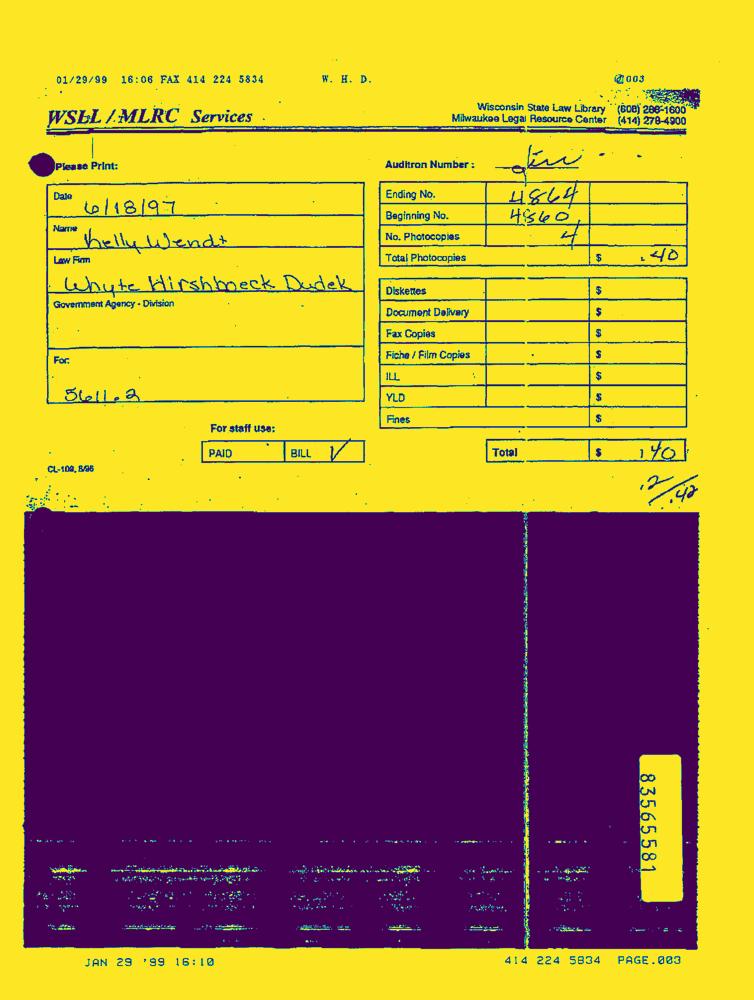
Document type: Invoice-Doc